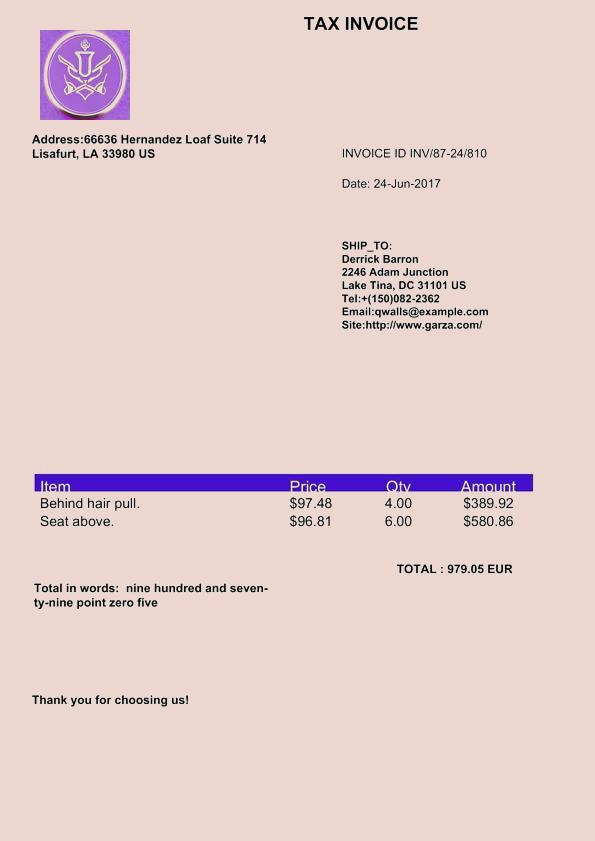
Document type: Invoice